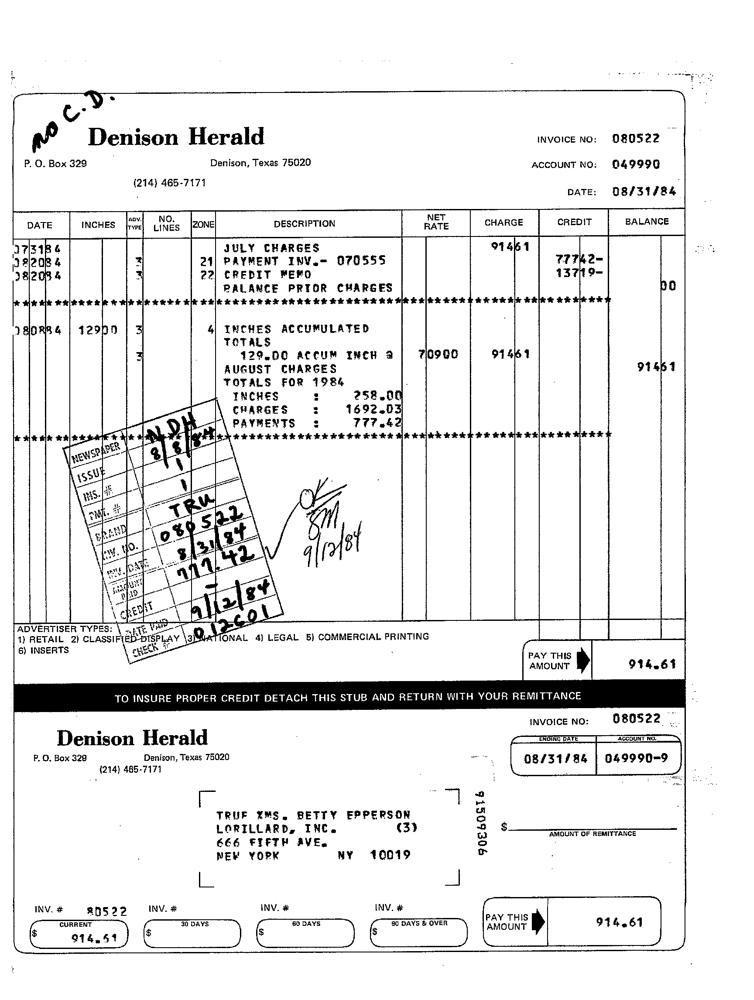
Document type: Invoice